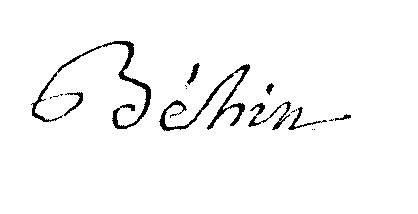
Signature of: pierre florent françois behin